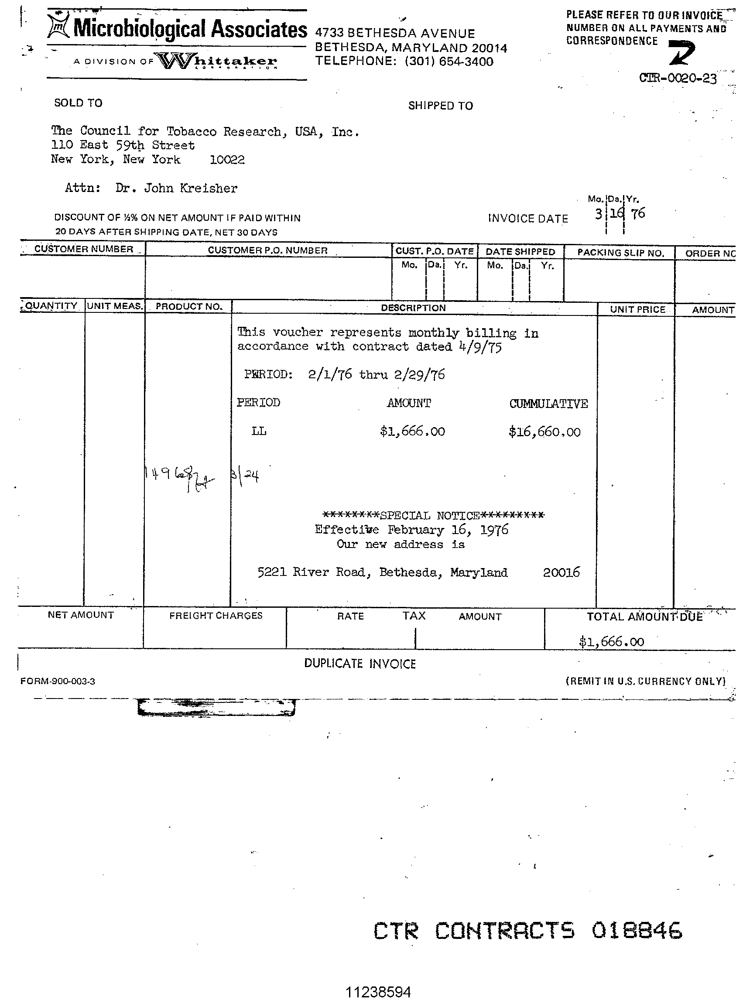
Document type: Invoice